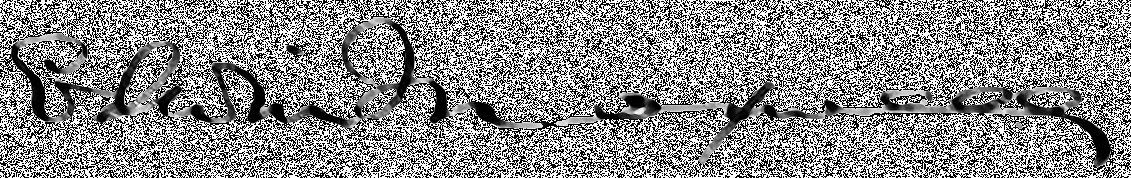
Signature of: edwin maxwell